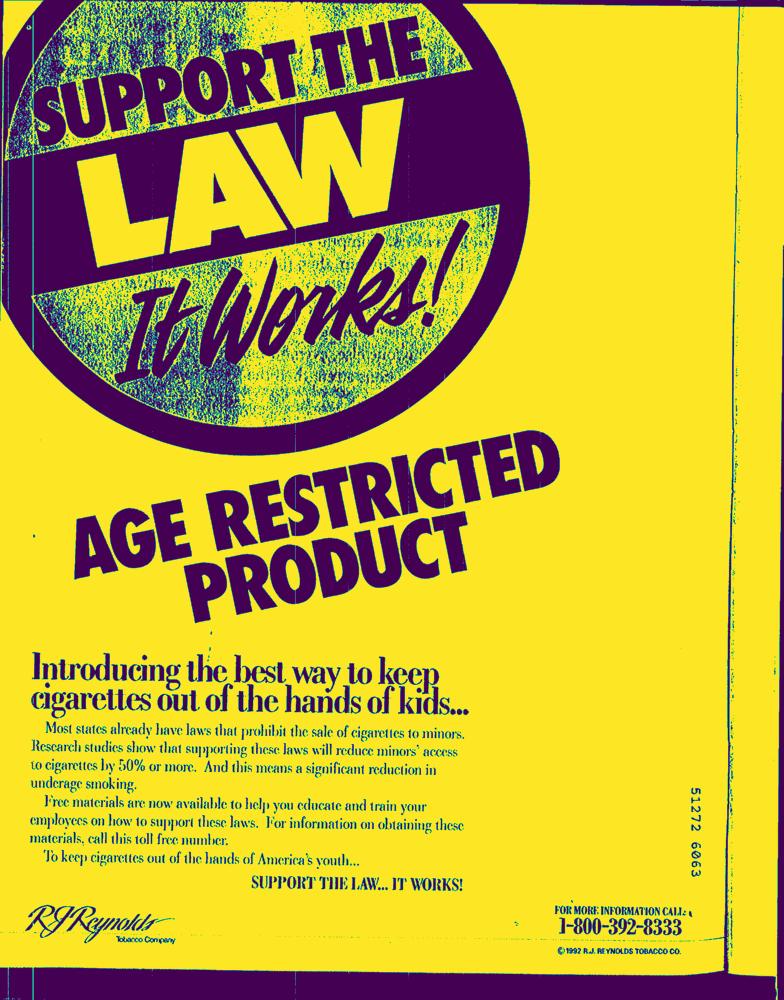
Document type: AD